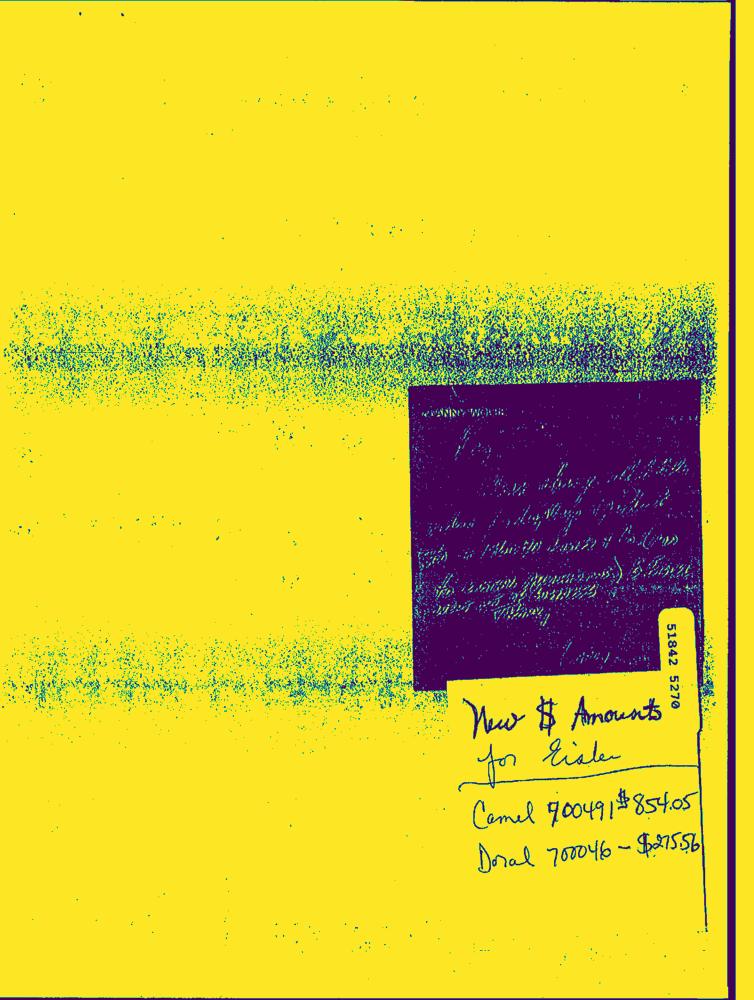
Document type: Letter-Doc